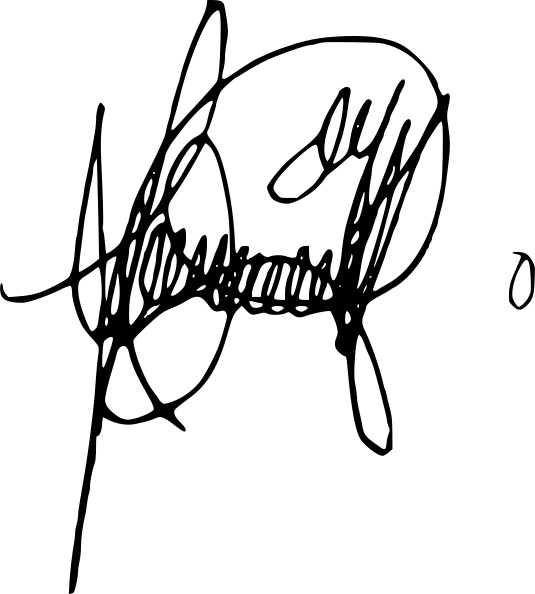
Signature of: mireya montaño